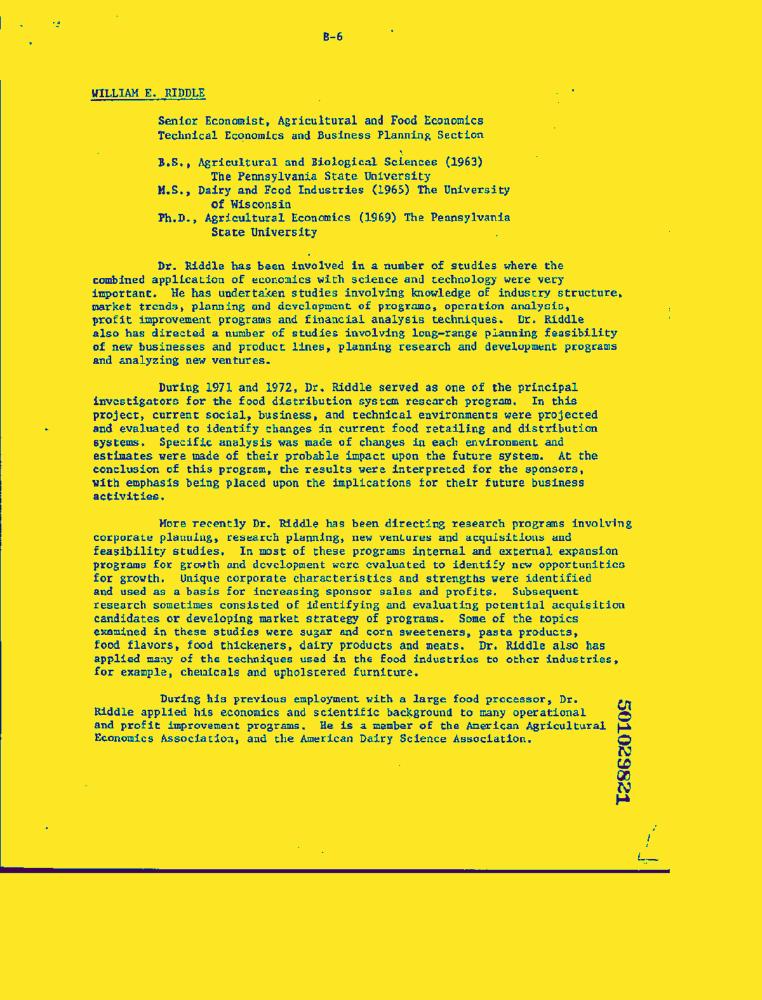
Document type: Resume-Doc